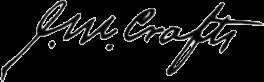
Signature of: james crafts